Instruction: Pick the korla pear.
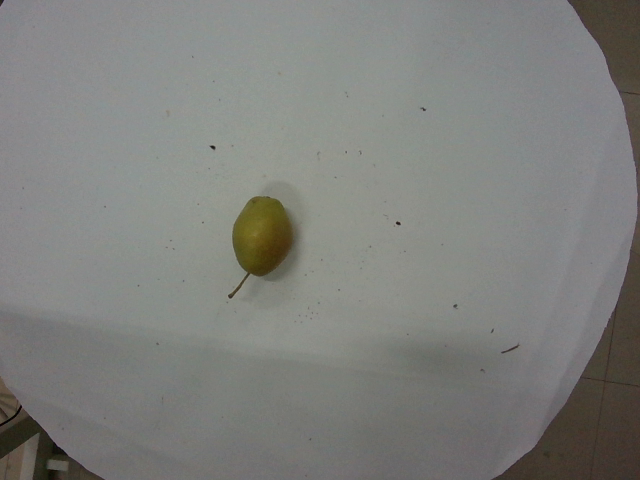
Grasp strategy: vertical